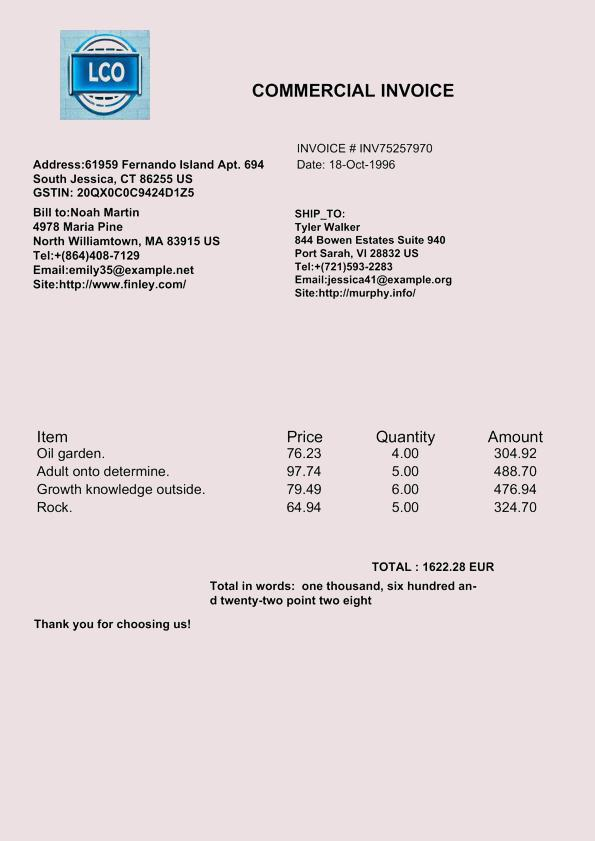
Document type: Invoice